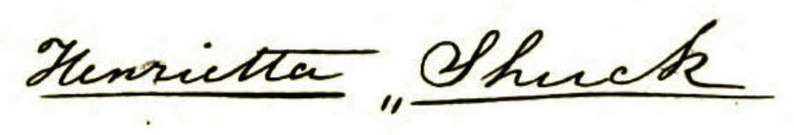
Signature of: henrietta hall shuck